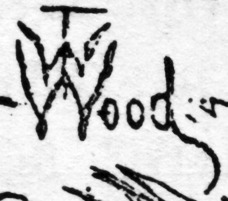
Signature of: thomas william wood